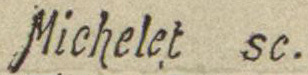
Signature of: michelet